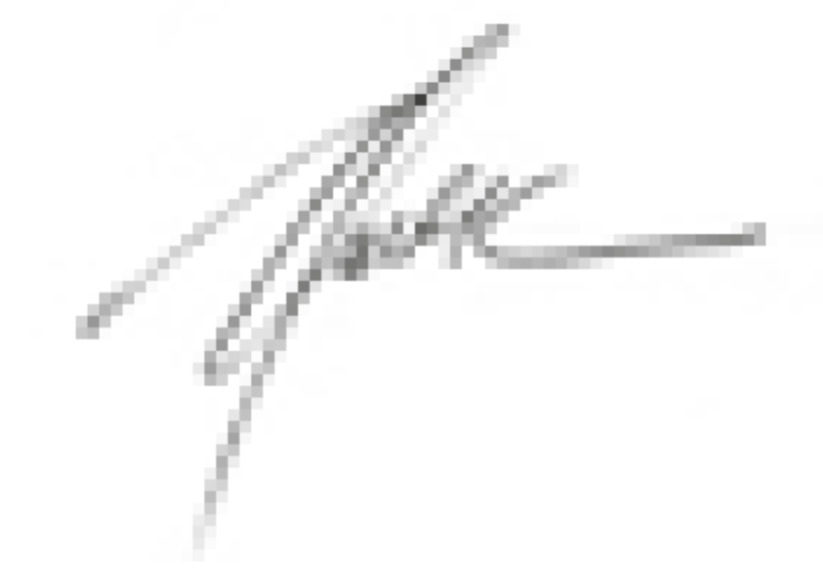
Signature of: noel thomas keen